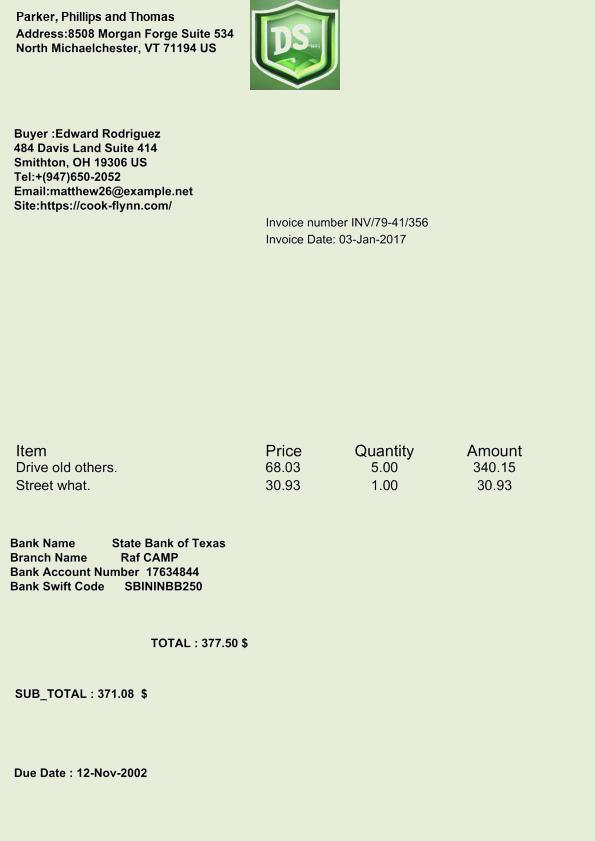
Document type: Invoice